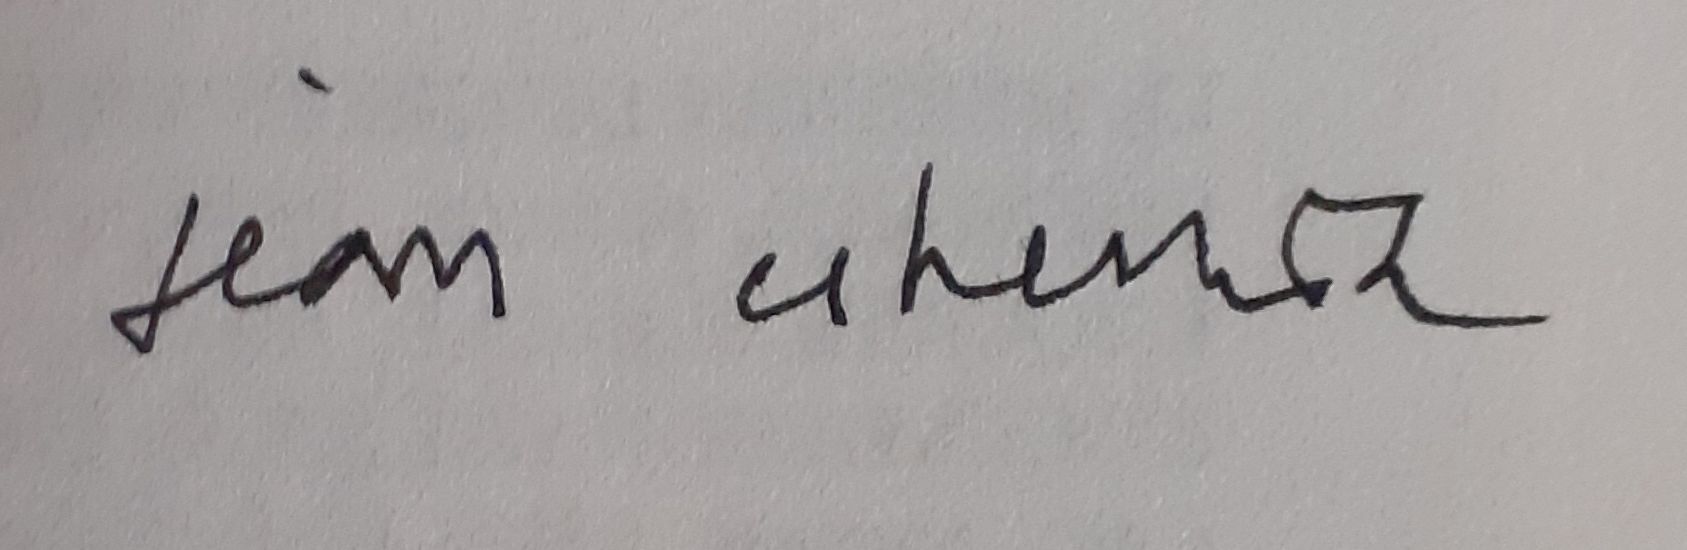
Signature of: jean echenoz